Question: How is the property described in the document?
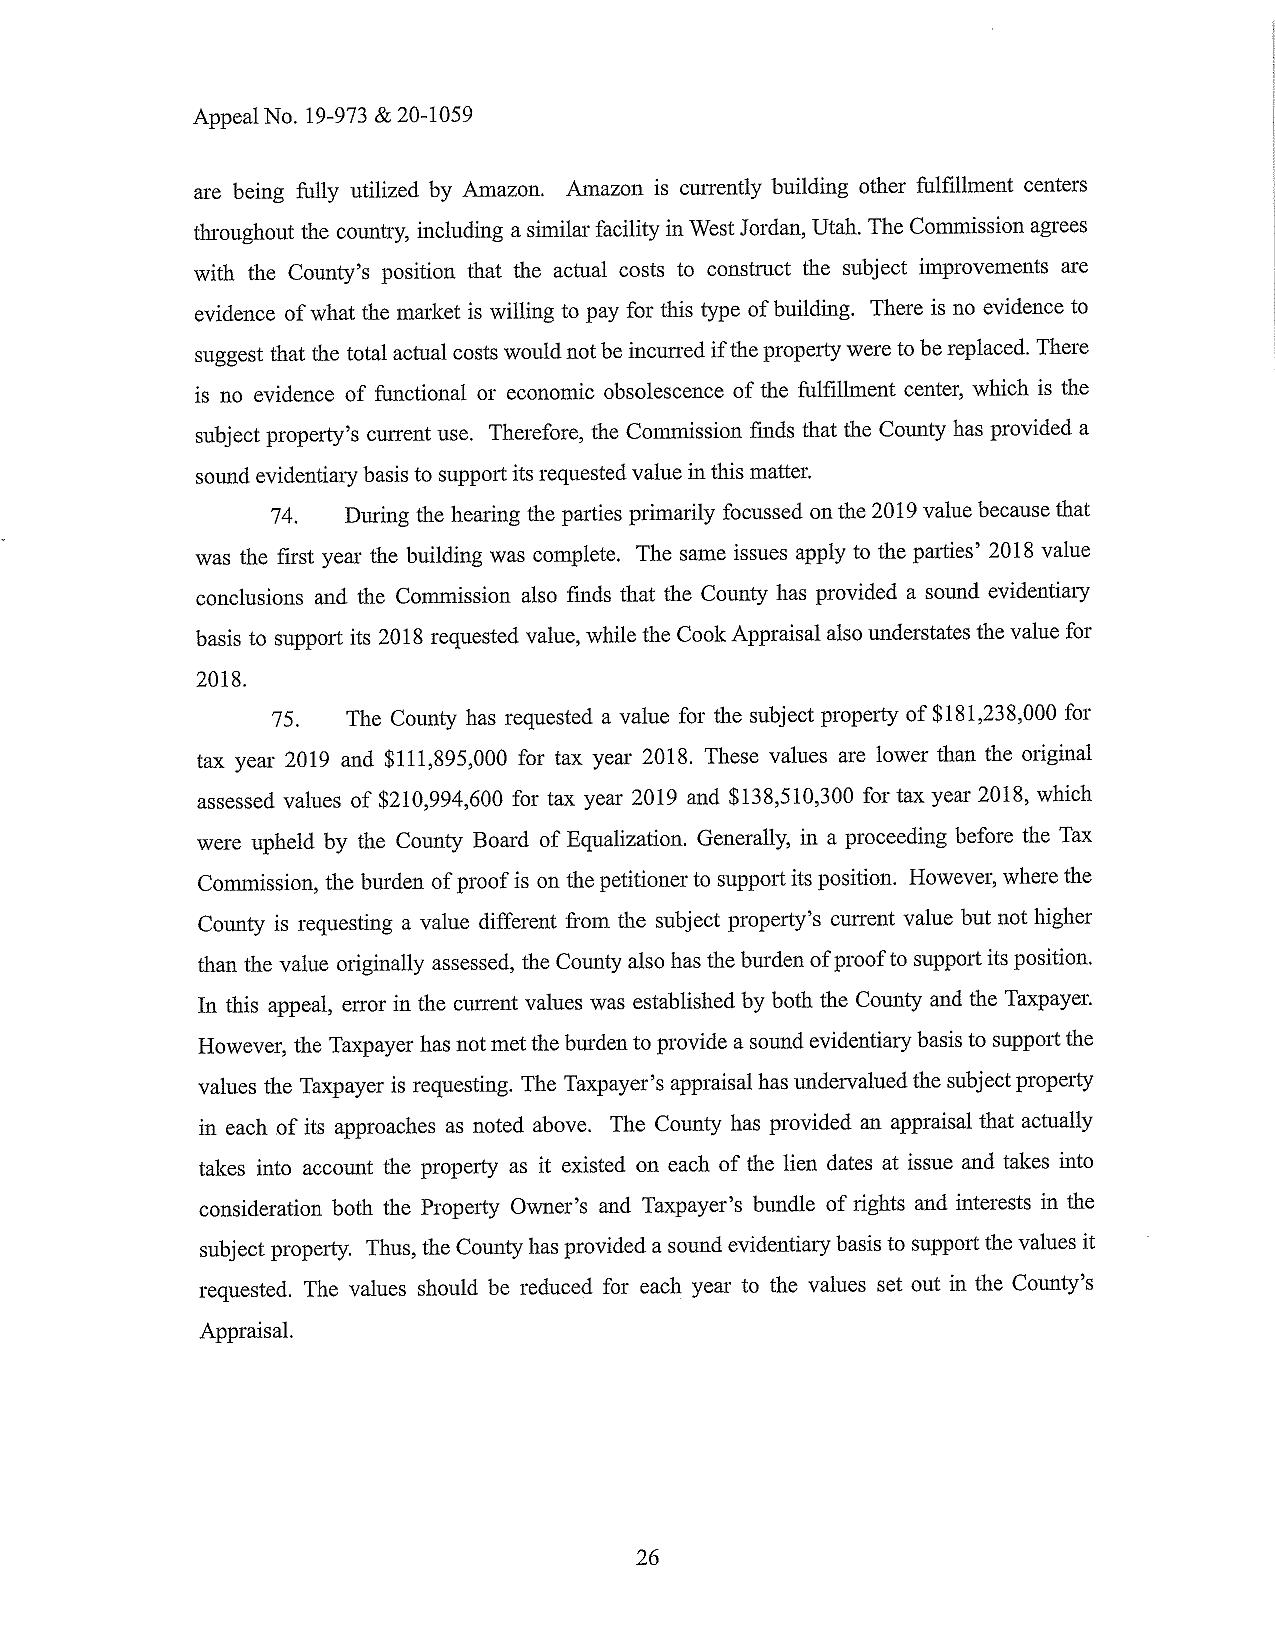
Answer: "fulfillment center"